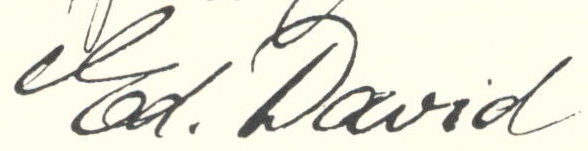
Signature of: eduard david